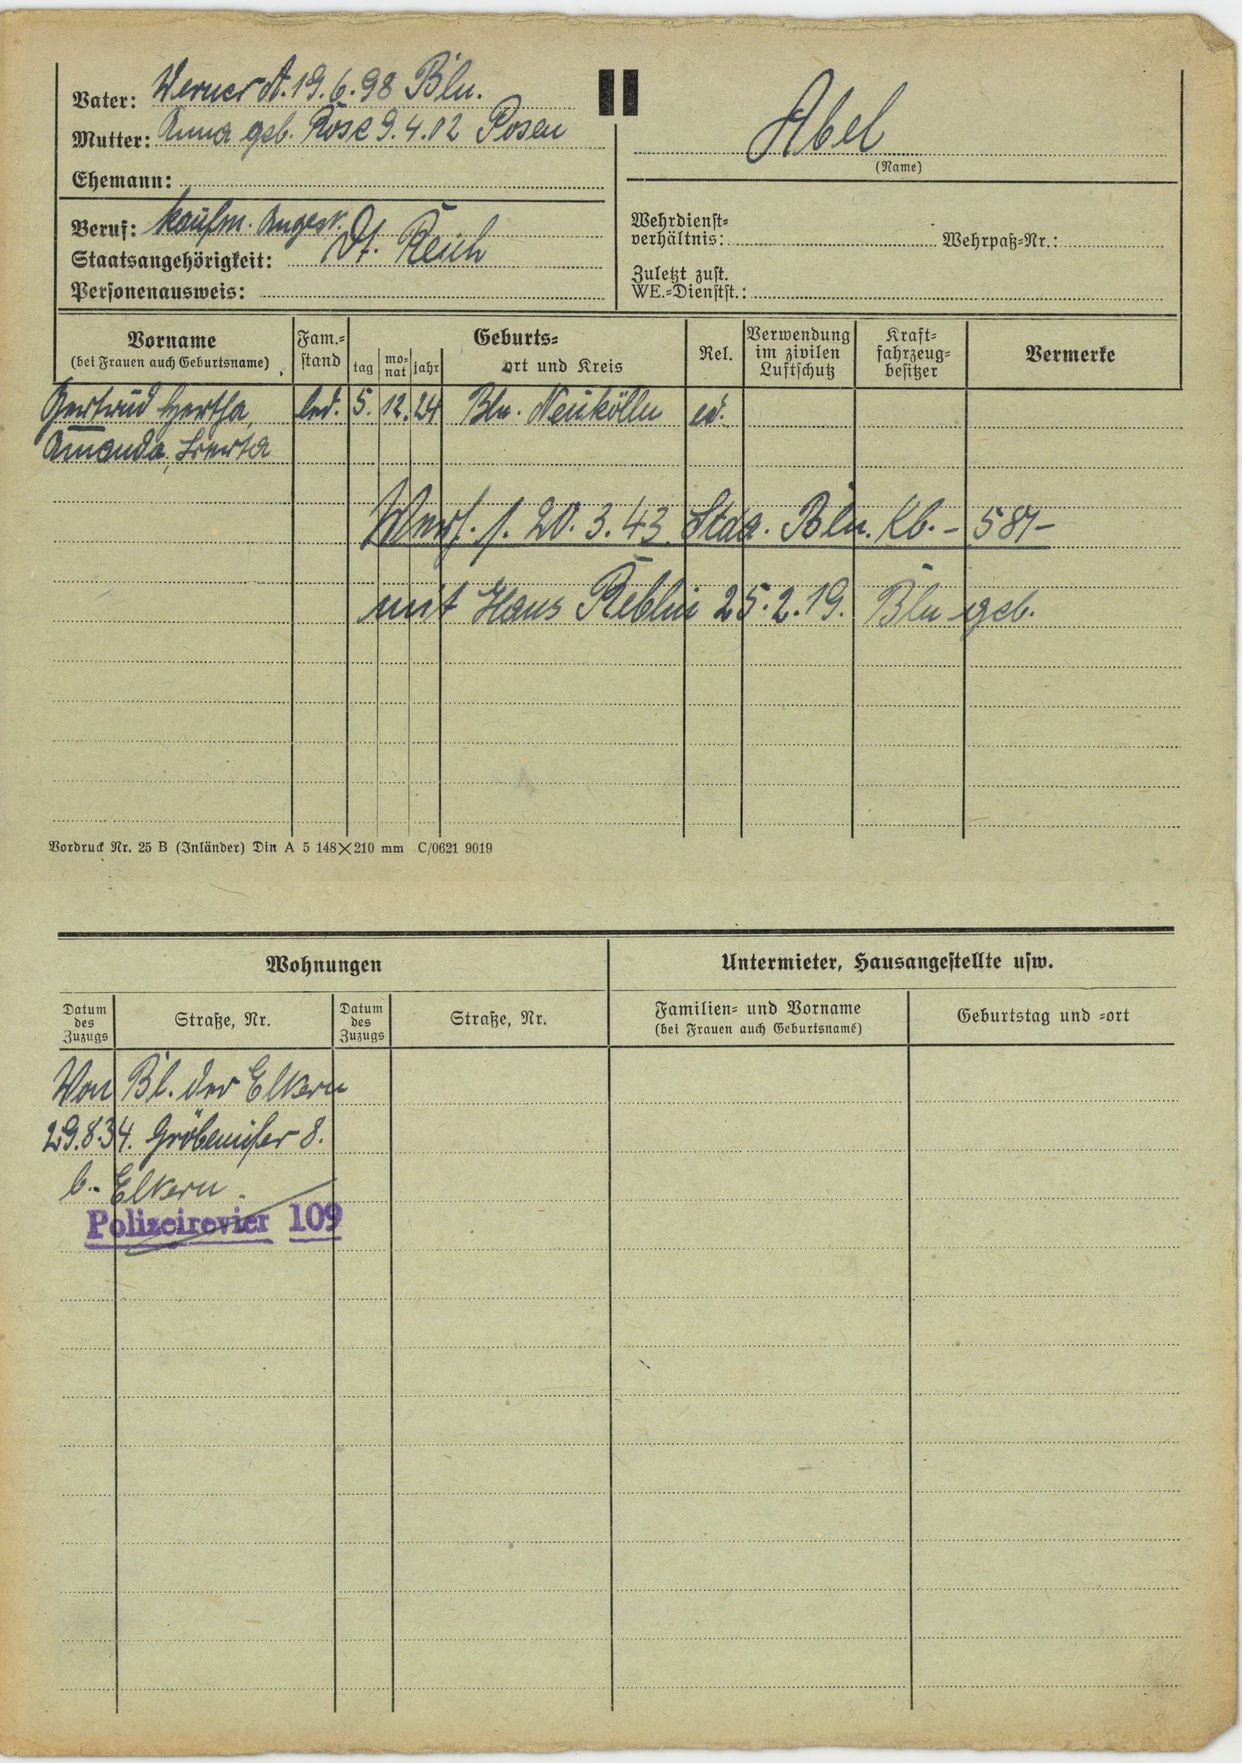
Abel